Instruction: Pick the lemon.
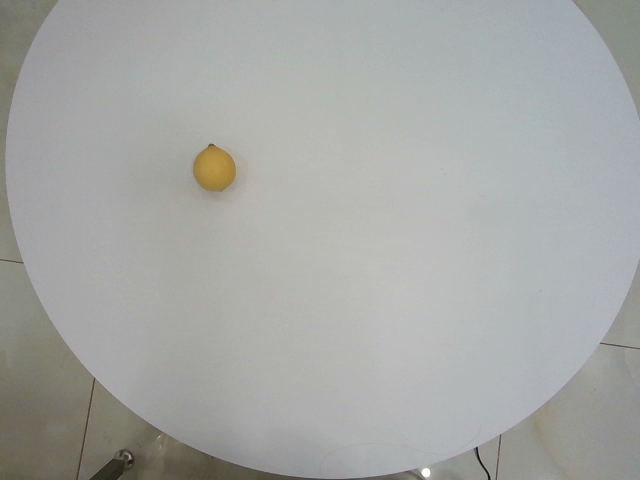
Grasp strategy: vertical